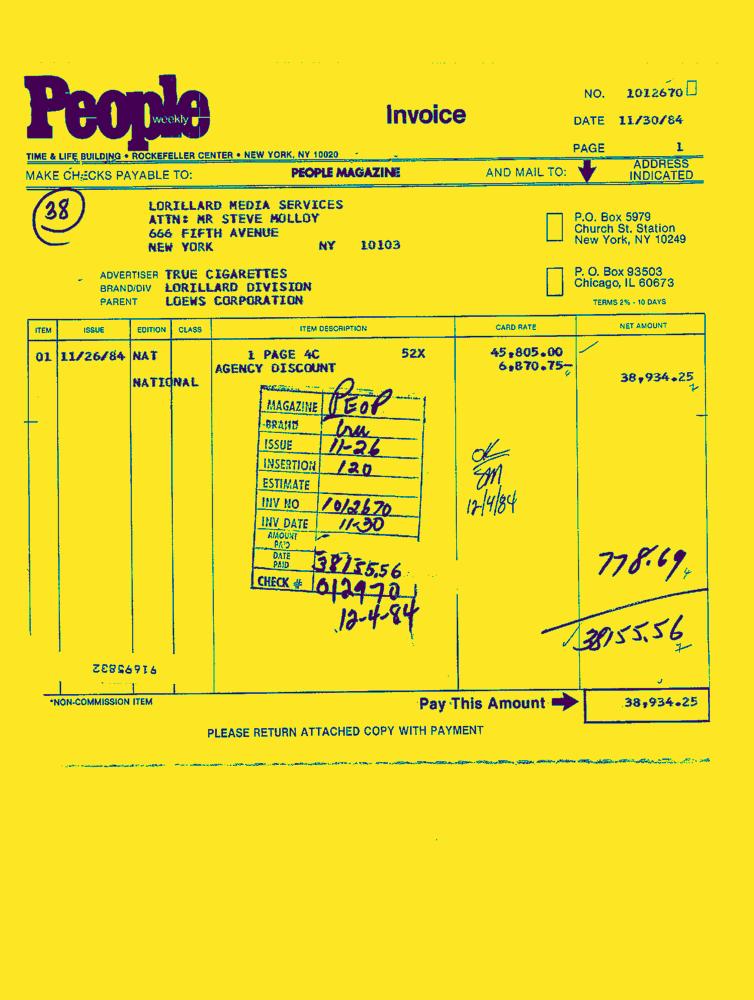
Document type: Invoice-Doc